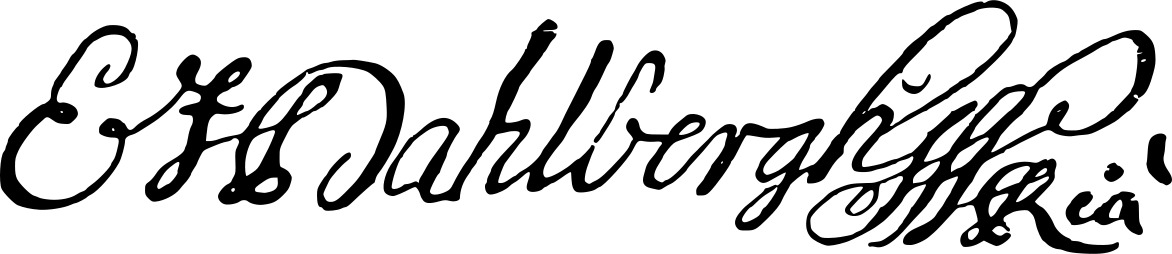
Signature of: erik dahlbergh